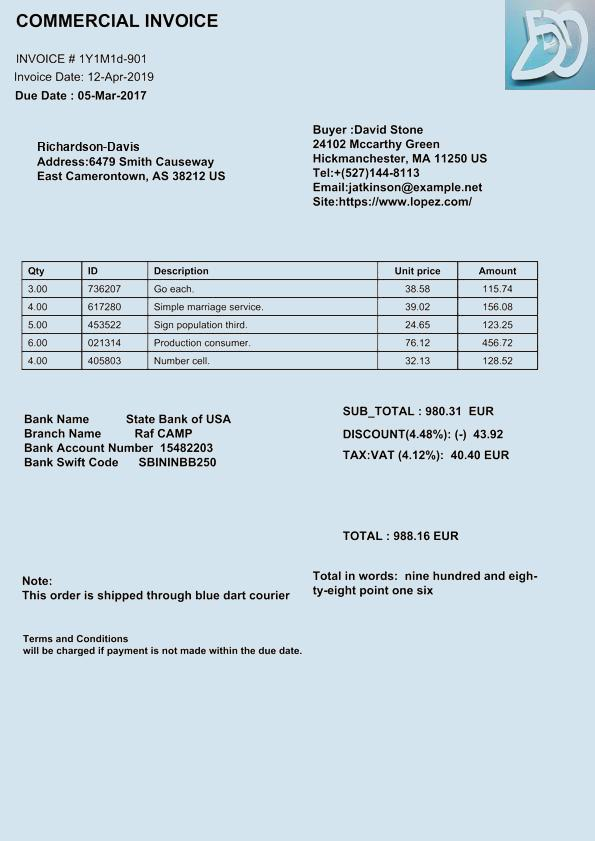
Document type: Invoice